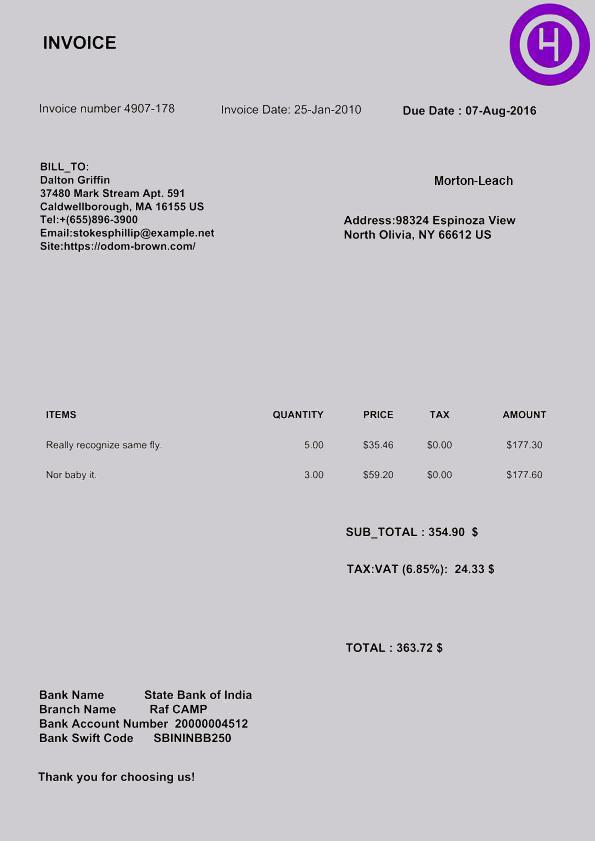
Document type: Invoice